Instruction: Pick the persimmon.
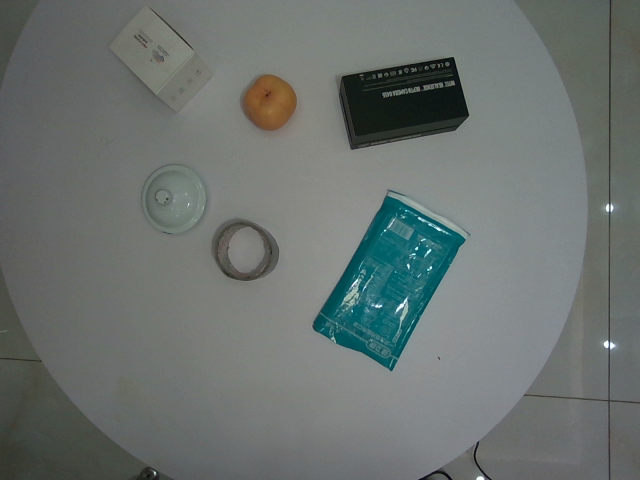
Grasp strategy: vertical